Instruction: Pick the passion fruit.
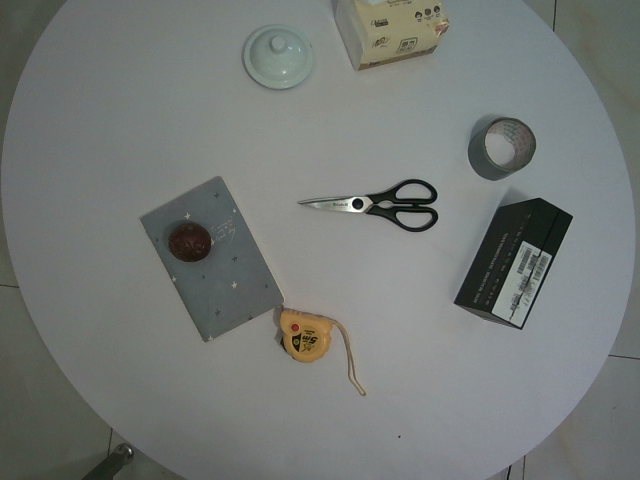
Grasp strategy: vertical